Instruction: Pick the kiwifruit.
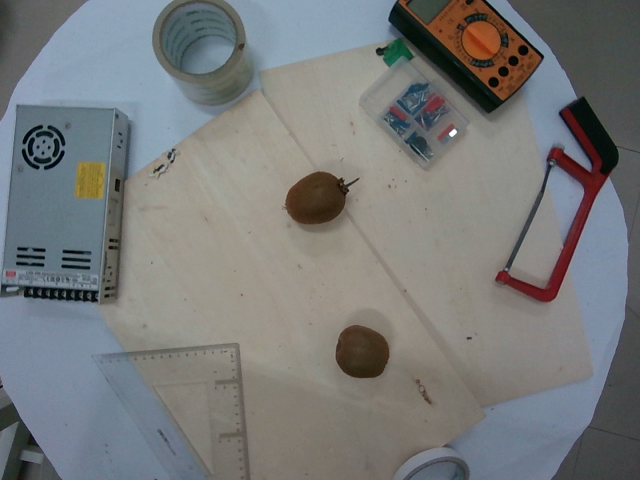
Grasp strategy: vertical